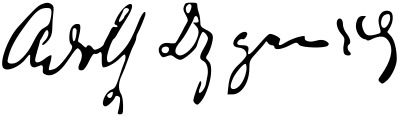
Signature of: adolf dygasiński